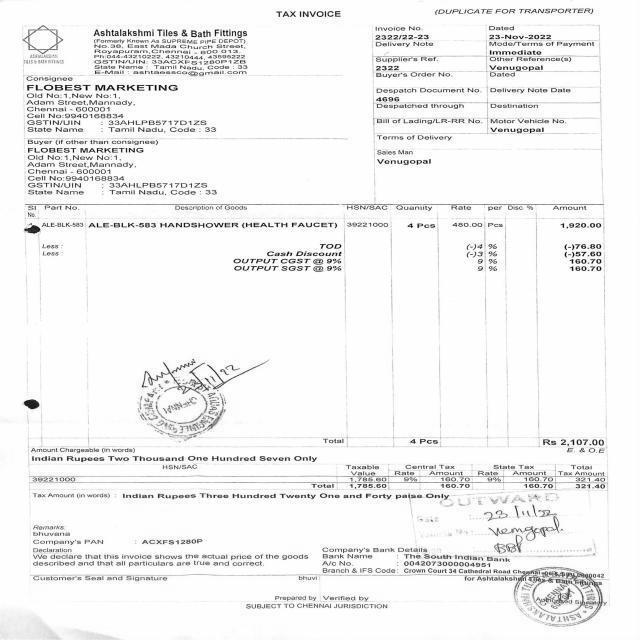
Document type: Invoice